Question: What might the diagnosis be?
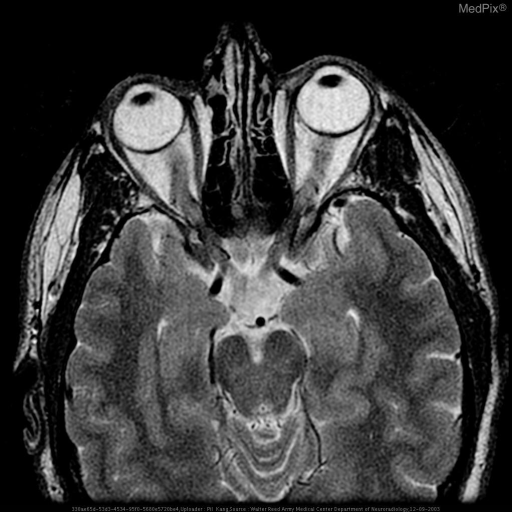
Answer: The possible diagnosis includes optic neuritis, bilateral:
- multiple sclerosis (initial presentation)
- acute disseminated encephalomyelitis
- orbital pseudotumor
- NMO-SD (Neuromyelitis Optica Spectrum Disorder) includes Devic disease (NMO) and anti-MOG (myelin oligodrocyte glycoprotein).